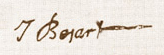
Signature of: joseph béjart